Question: What is the suspected problem?
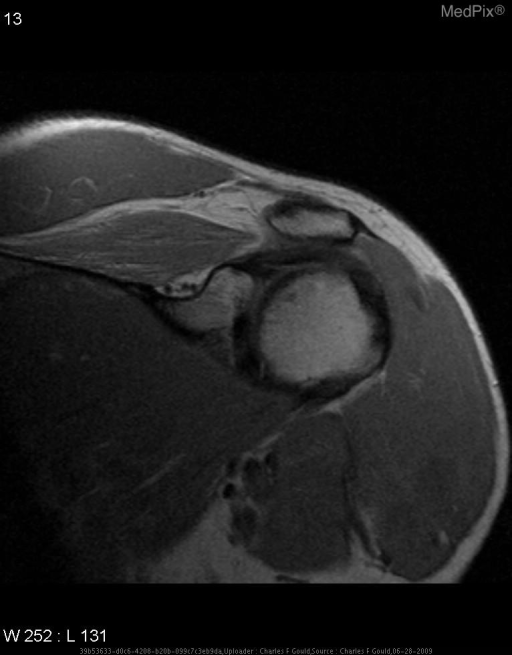
Answer: The findings suggest •  On T1 weighted imaging, moderate muscular body atrophy and fatty replacement within a single or multiple rotator cuff or shoulder muscles.  •  Abnormal increased increased T2 or STIR signal will also be seen in these affected muscles.. Atrophy and fatty replacement of the supraspinatous muscle.. The patient might have a history of 33 y.o. man with right shoulder pain and decreased range of motion.  No history of trauma or overuse..